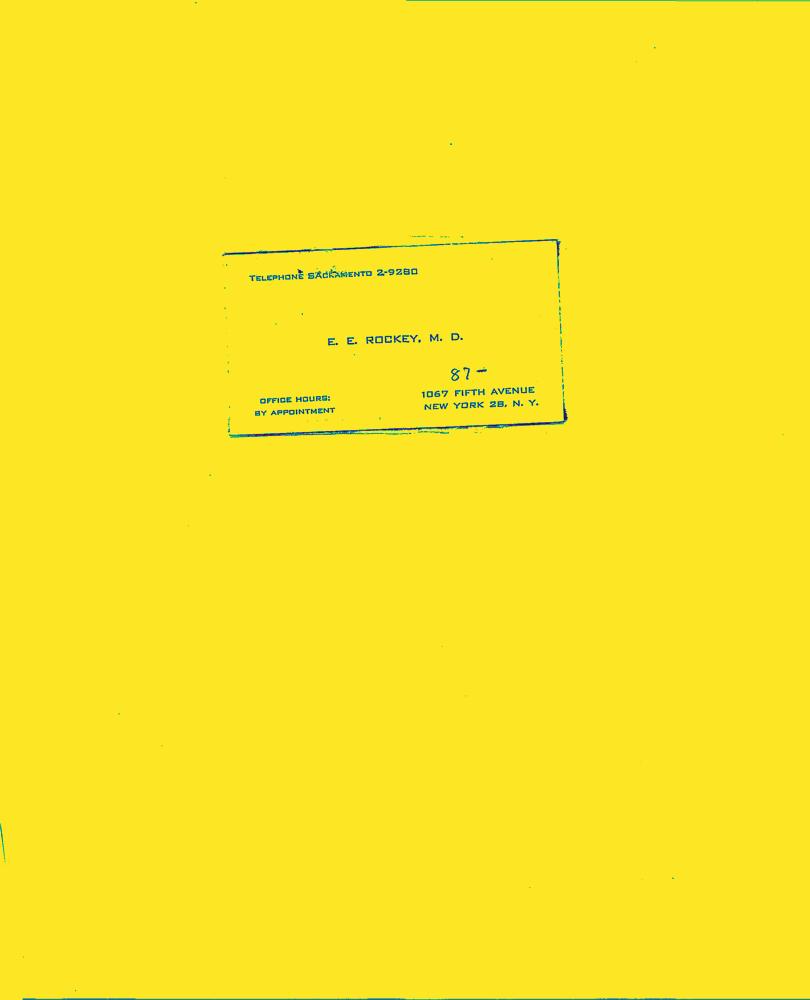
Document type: Resume-Doc